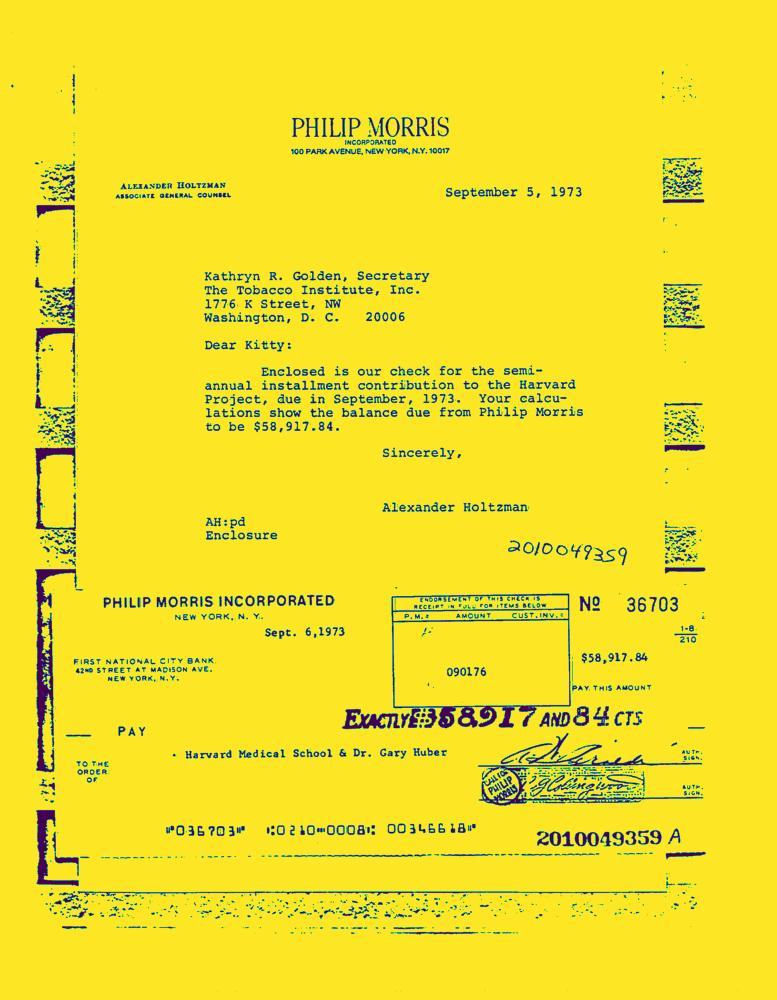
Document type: Invoice-Doc